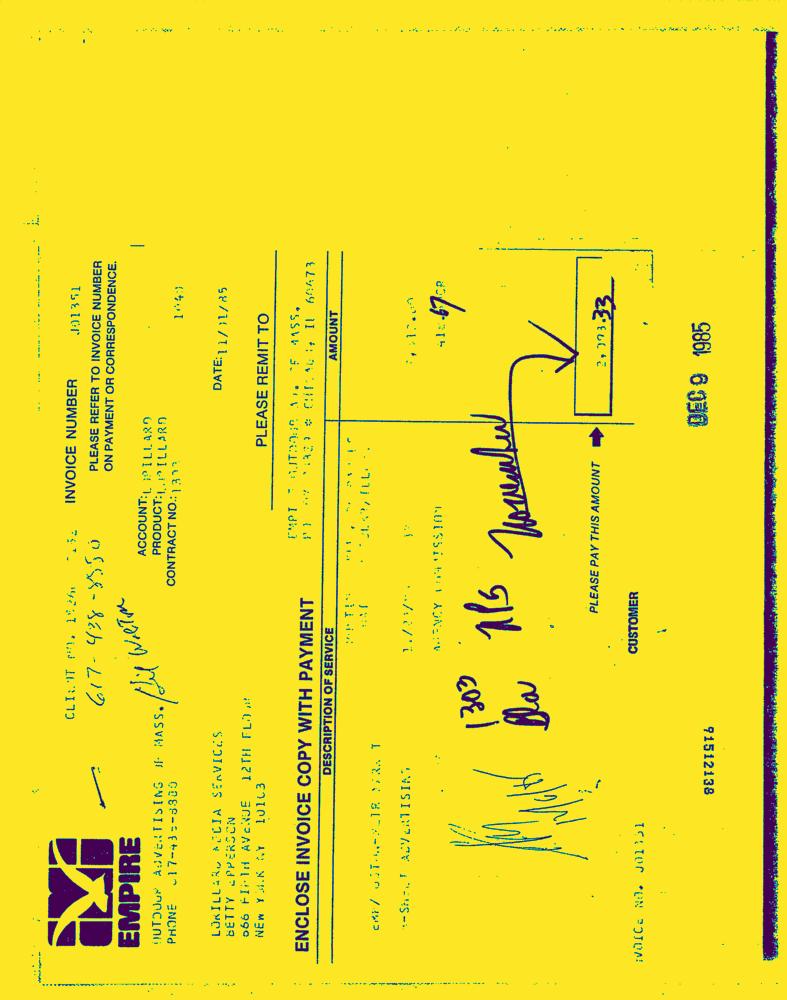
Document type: Invoice-Doc